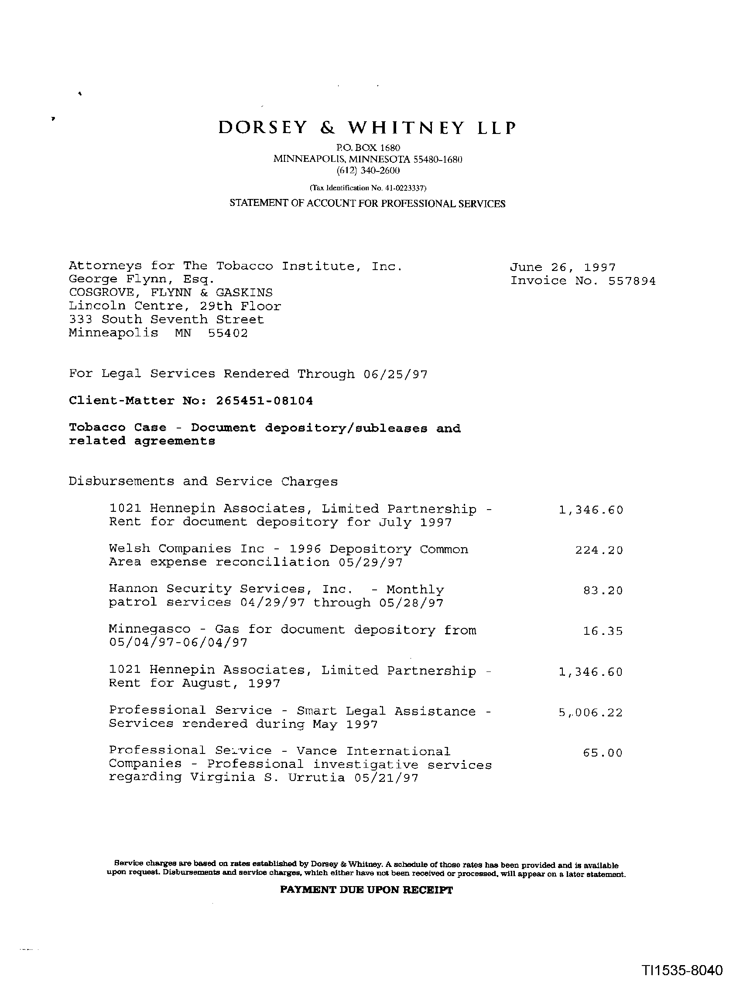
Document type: Invoice